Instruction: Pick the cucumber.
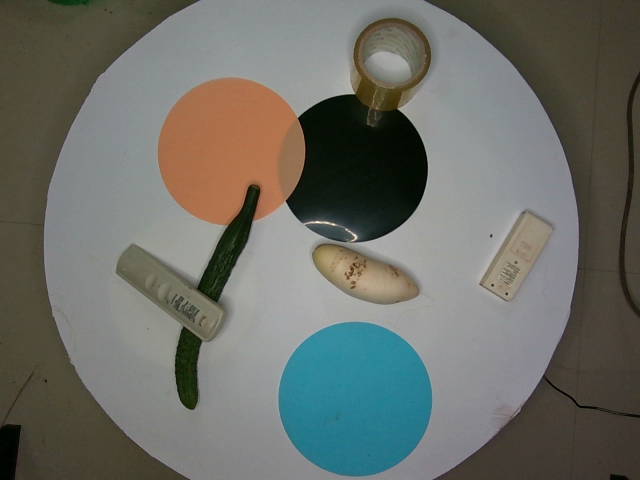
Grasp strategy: vertical